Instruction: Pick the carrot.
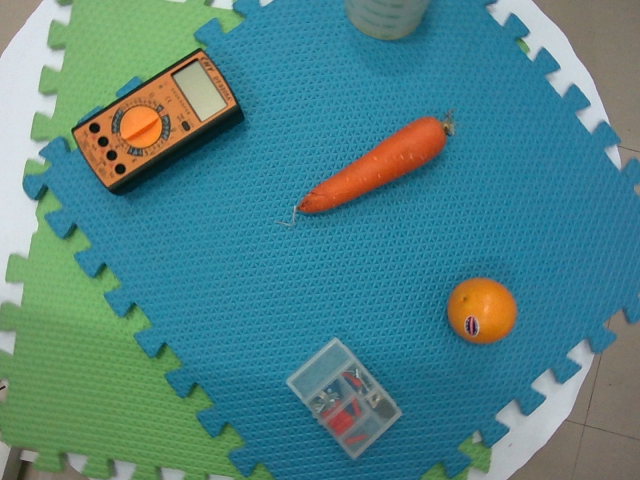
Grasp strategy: vertical